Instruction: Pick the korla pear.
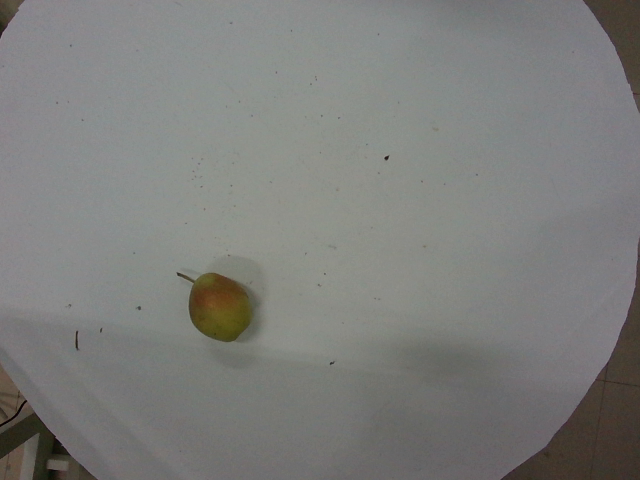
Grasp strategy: vertical